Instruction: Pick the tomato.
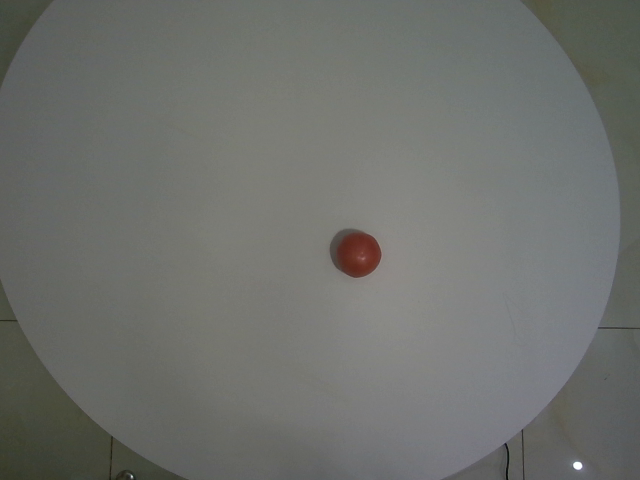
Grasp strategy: vertical